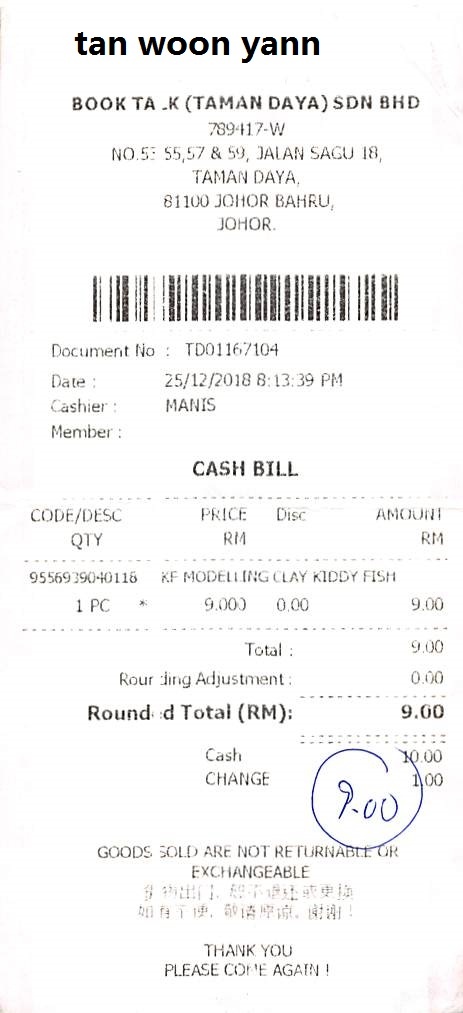
TAN WOON YANN
BOOK TA .K(TAMAN DAYA) SDN BHD
789417-W
NO.53 55,57 & 59, JALAN SAGU 18,
TAMAN DAYA,
81100 JOHOR BAHRU,
JOHOR.
DOCUMENT NO : TD01167104
DATE:
25/12/2018 8:13:39 PM
CASHIER:
MANIS
MEMBER:
CASH BILL
CODE/DESC
PRICE
DISC
AMOUNT
QTY
RM
RM
9556939040116
KF MODELLING CLAY KIDDY FISH
1 PC
*
9.000
0.00
9.00
TOTAL:
ROUR DING ADJUSTMENT:
0.00
ROUND D TOTAL (RM):
9.00
CASH
10.00
CHANGE
1.00
GOODS SOLD ARE NOT RETURNABLE OR
EXCHANGEABLE
***
***
THANK YOU
PLEASE COME AGAIN !
9.00